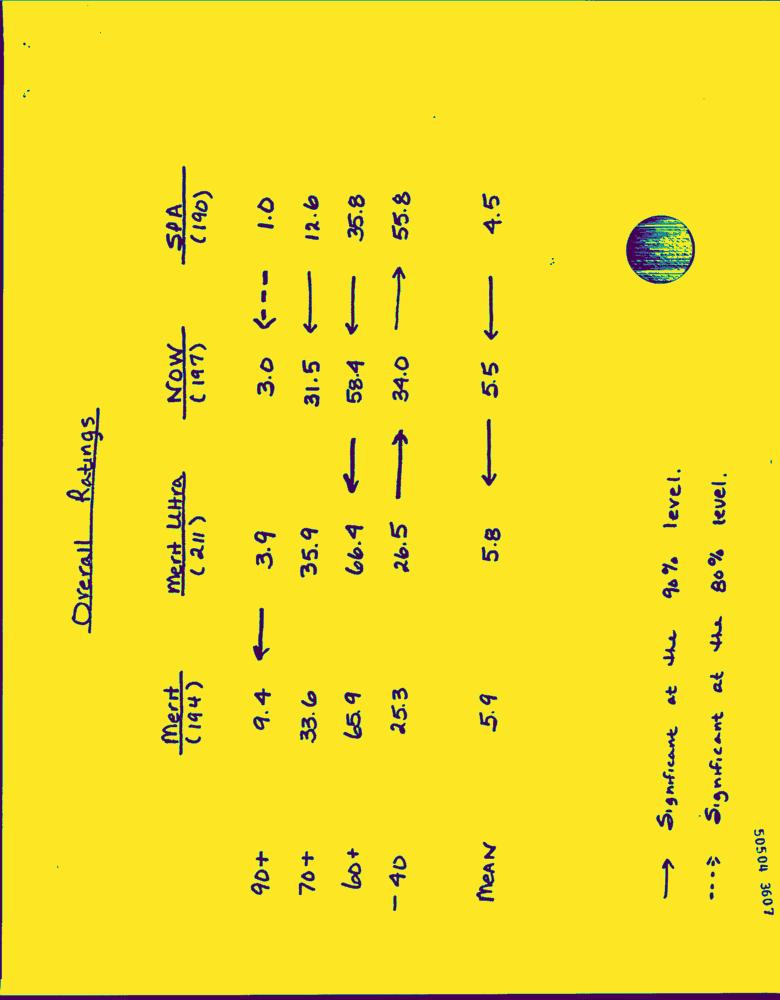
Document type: Hand-Written